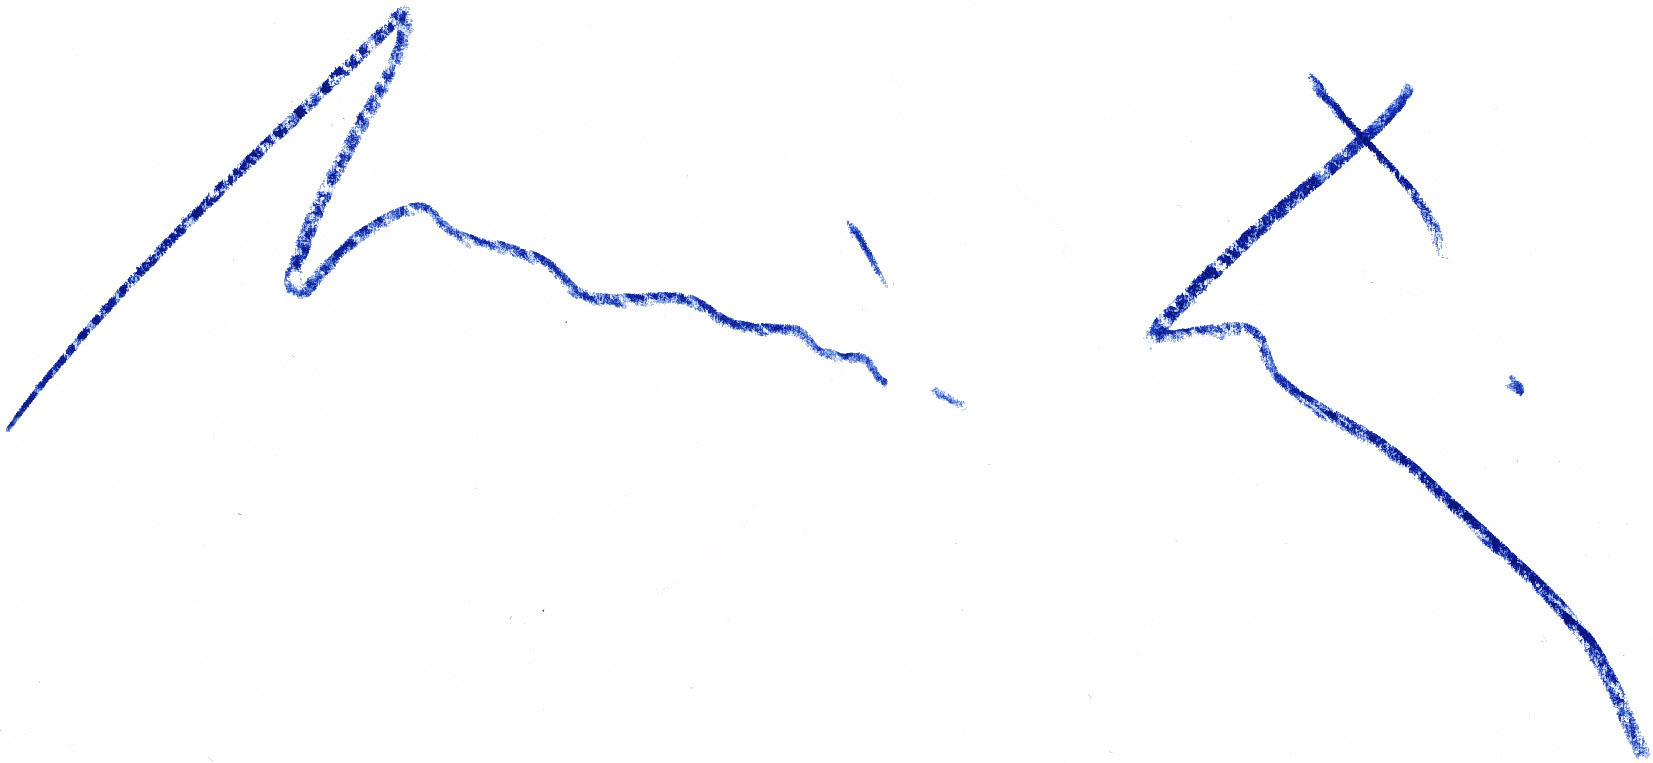
Signature of: miloš šejn